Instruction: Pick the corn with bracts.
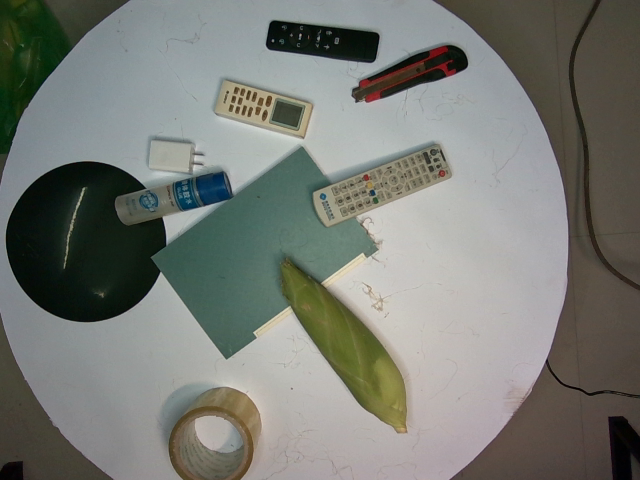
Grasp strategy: vertical